Question: What might the diagnosis be?
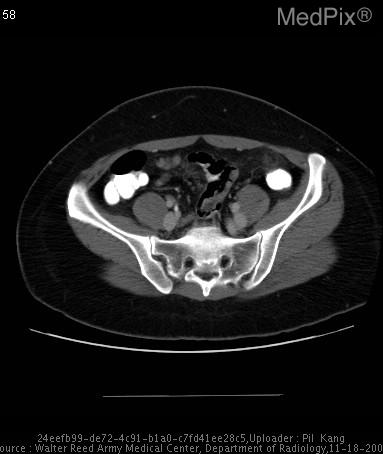
Answer: The possible diagnosis includes epiploic appendagitis.